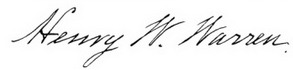
Signature of: henry waterman warren